Question: What type of tax is indicated in the document, personal property or real estate?
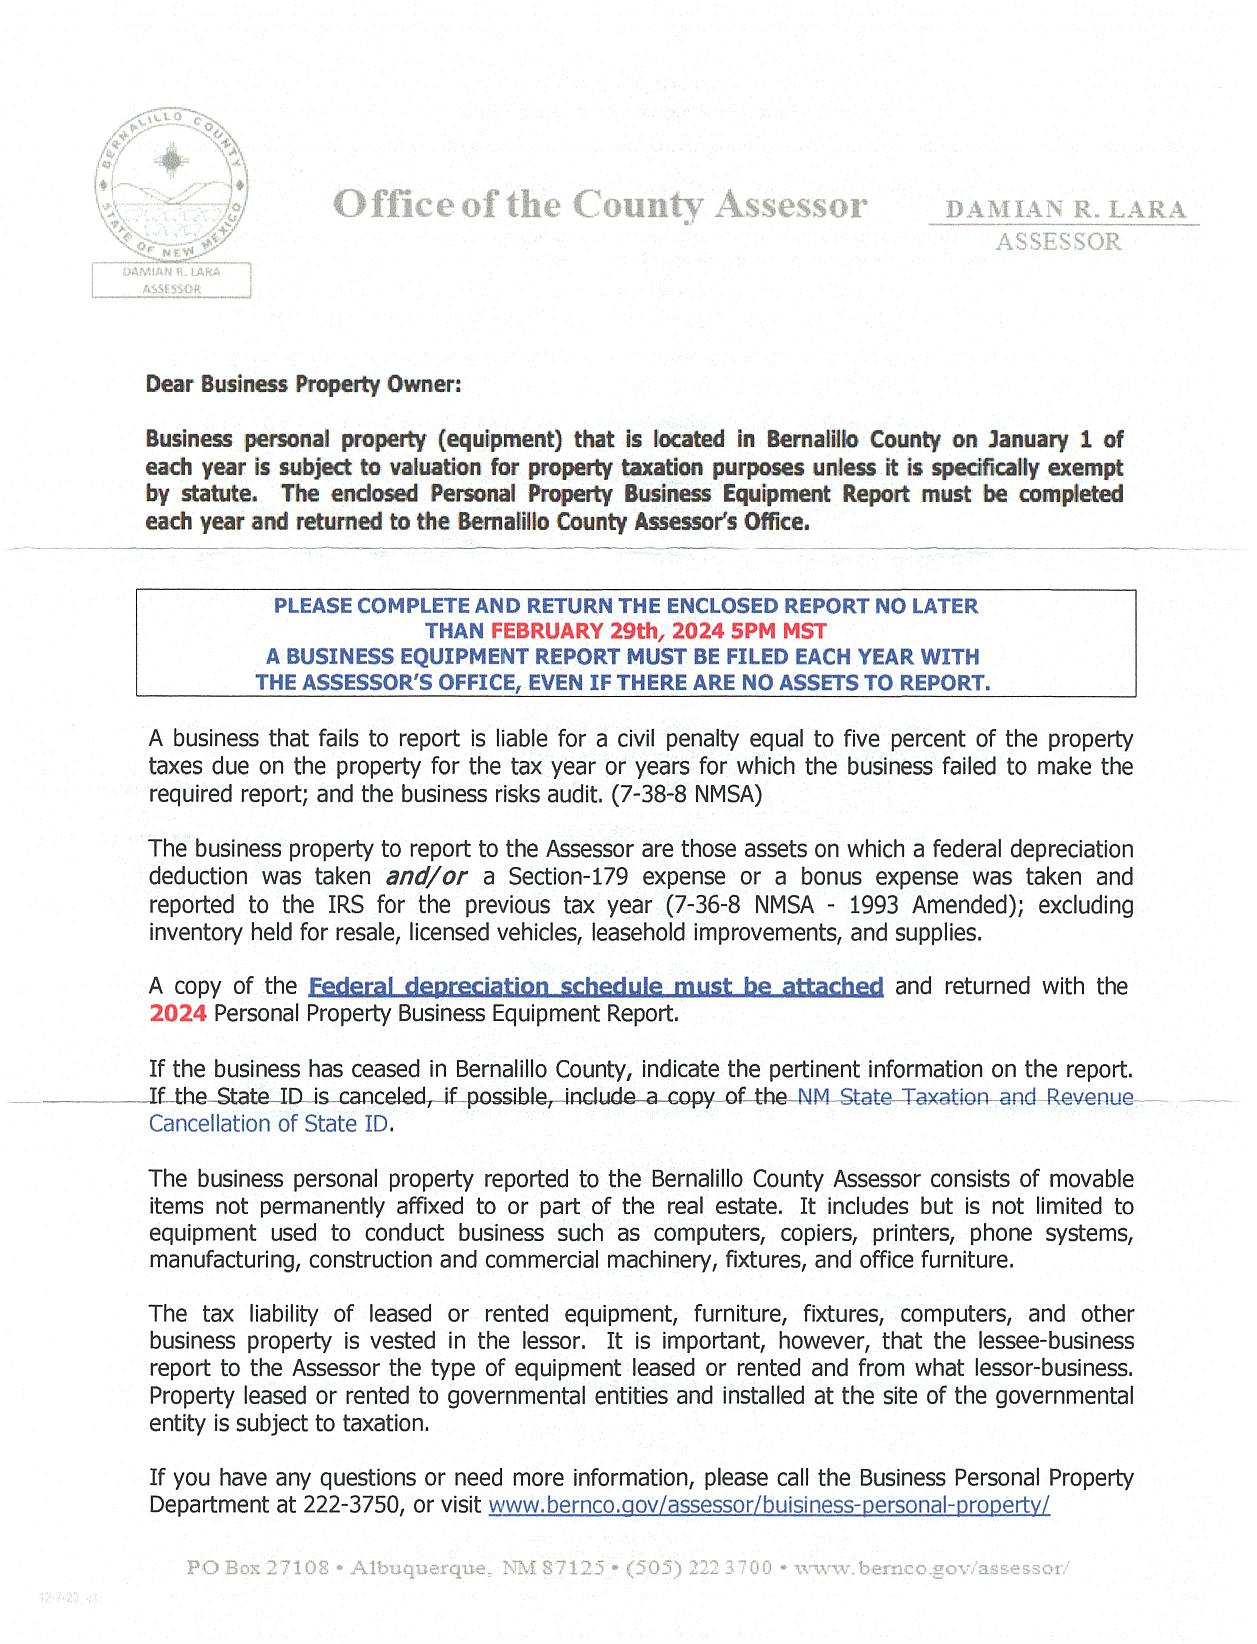
Answer: "Personal Property Tax"